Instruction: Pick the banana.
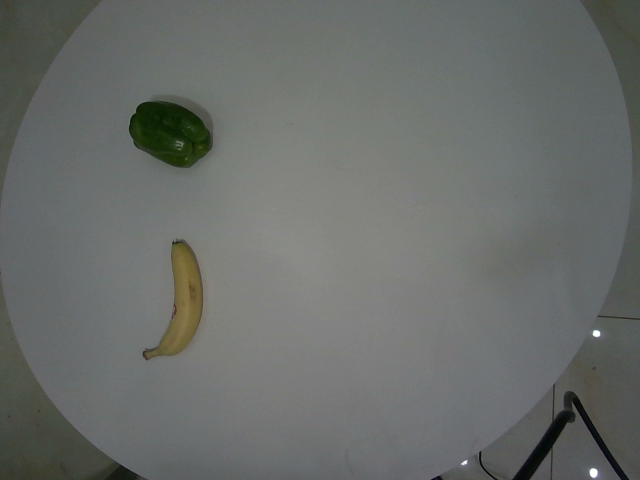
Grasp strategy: vertical